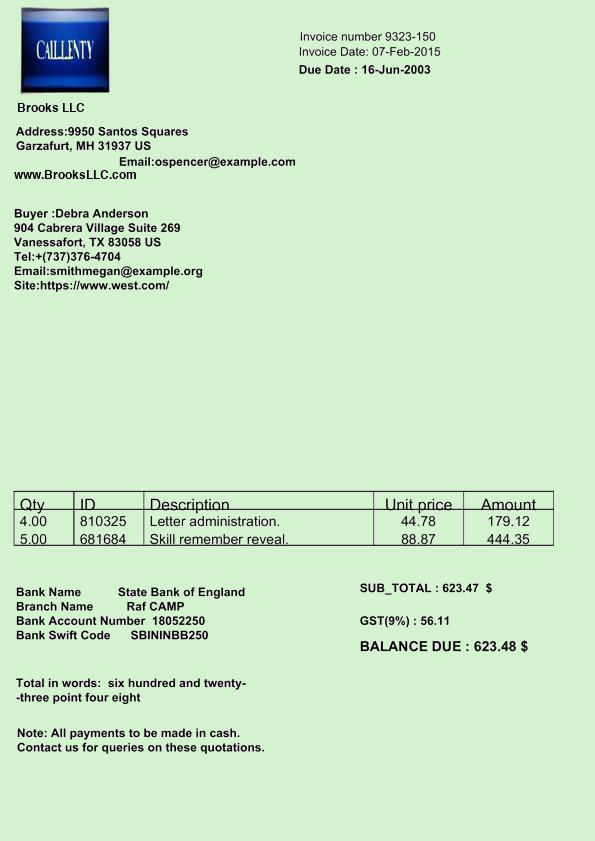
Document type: Invoice